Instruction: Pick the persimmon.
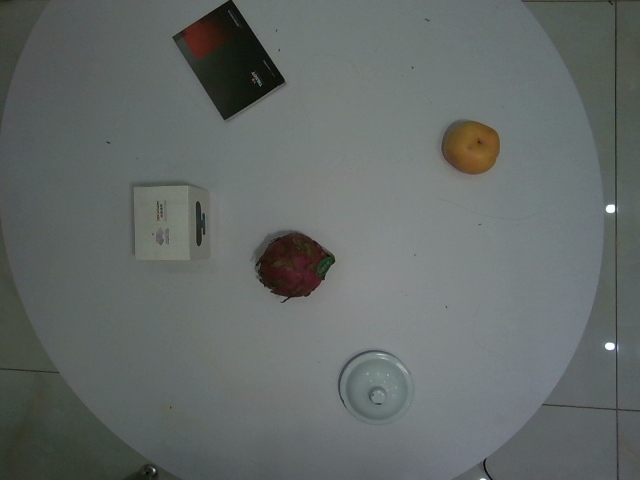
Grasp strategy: vertical